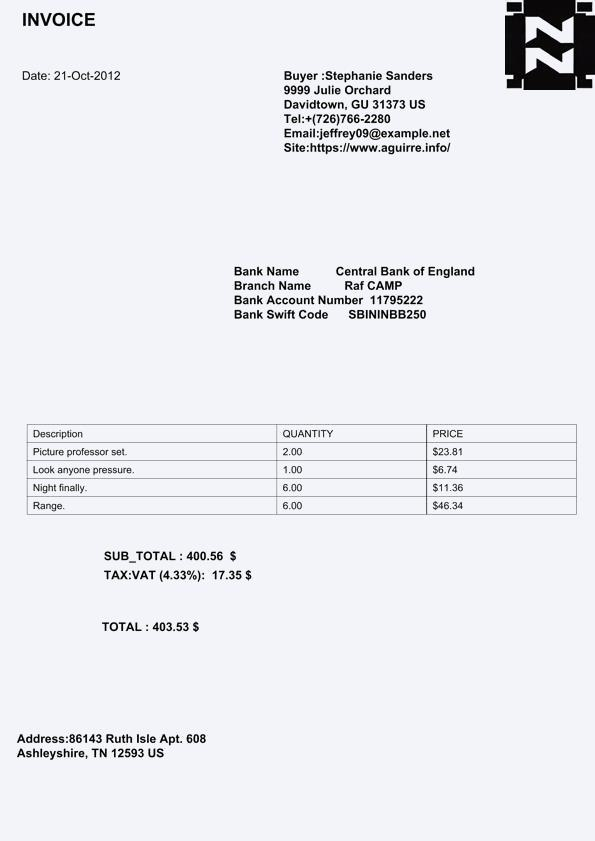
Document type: Invoice